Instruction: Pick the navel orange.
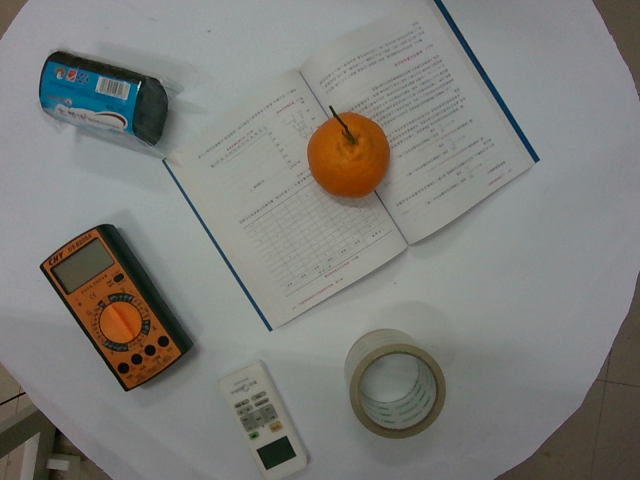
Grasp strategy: vertical